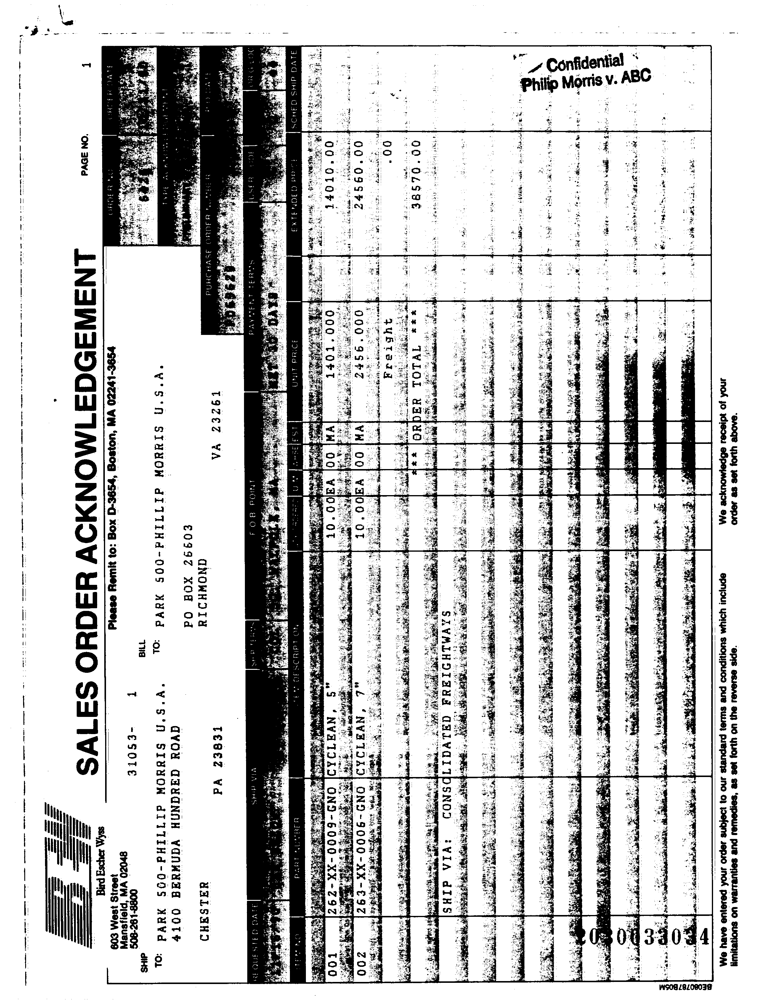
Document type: Invoice